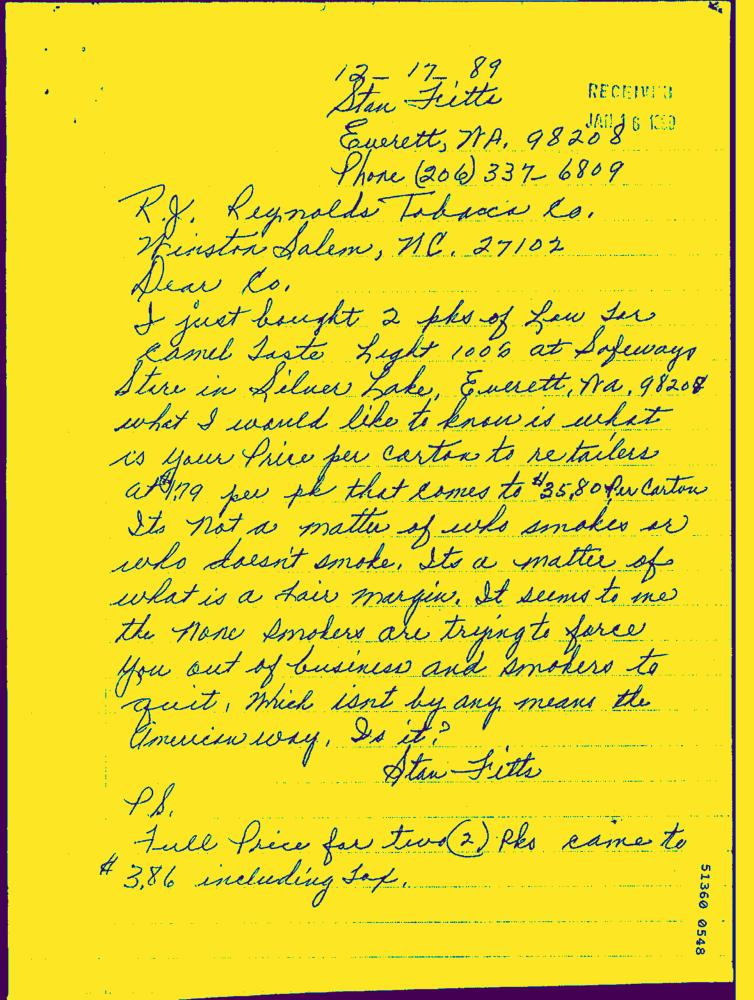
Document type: Hand-Written